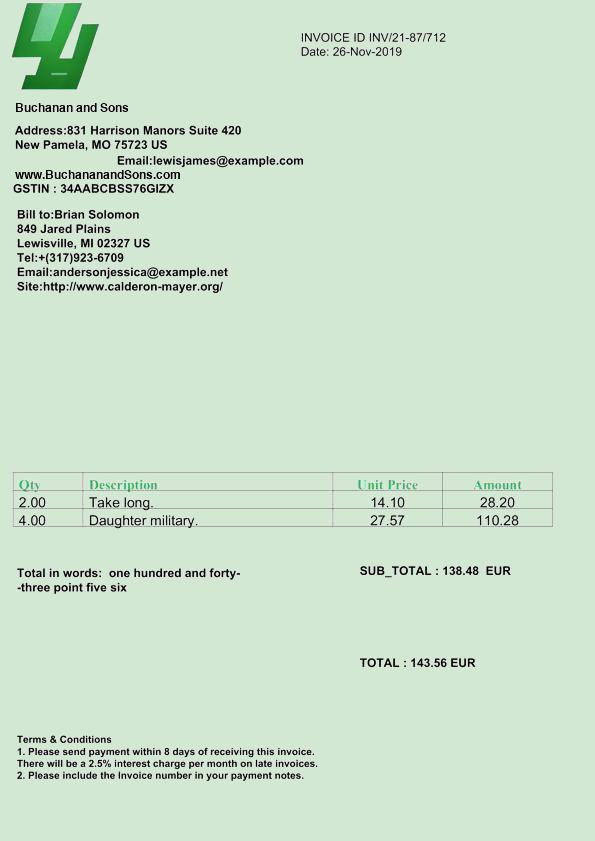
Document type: Invoice